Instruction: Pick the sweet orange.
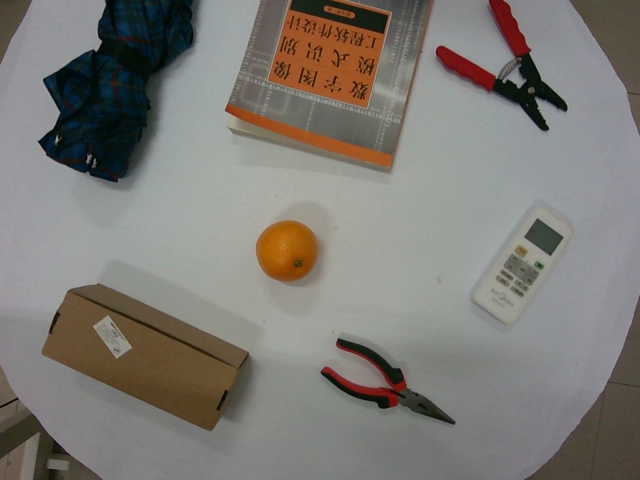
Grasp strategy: vertical